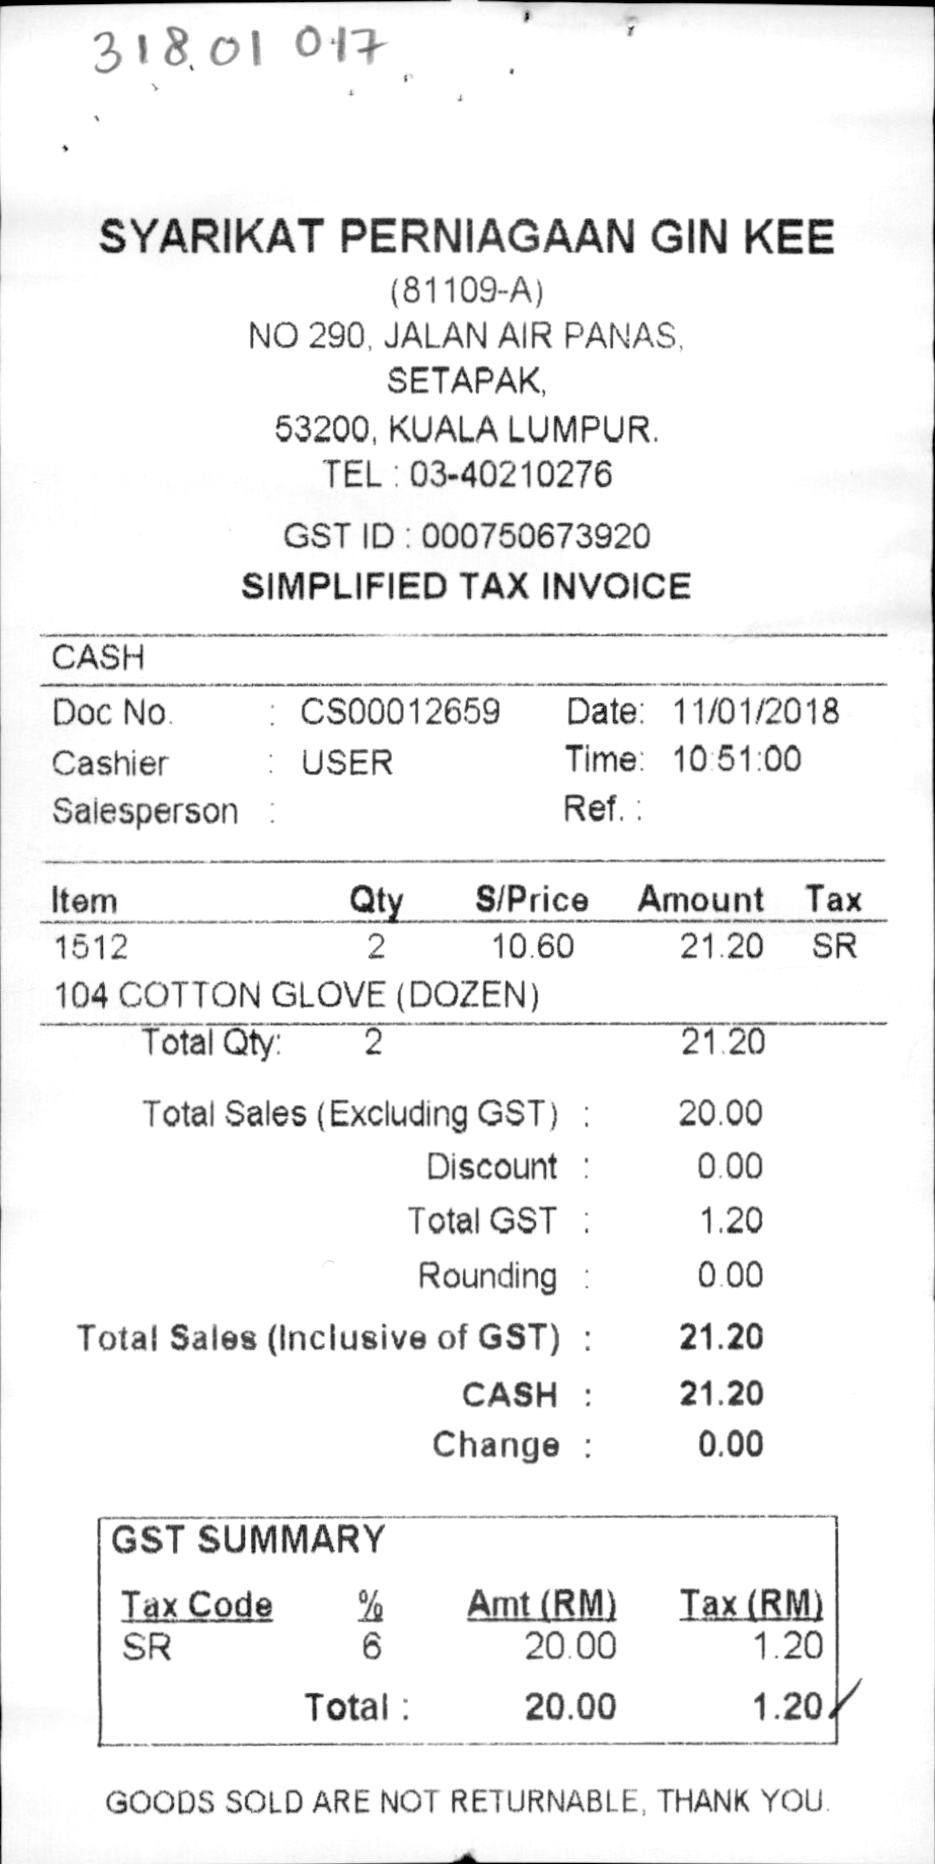
SYARIKAT PERNIAGAAN GIN KEE
(81109-A)
NO 290, JALAN AIR PANAS,
SETAPAK,
53200, KUALA LUMPUR
TEL : 03-40210276
GST ID : 000750673920
SIMPLIFIED TAX INVOICE
CASH
DOC NO
: CS000012659
GOODS SOLD ARE NOT RETURNABLE, THANK YOU.
DATE: 11/01/2018
CASHIER
: USER
1.20
TIME: 10:51:00
SALESPERSON :
REF. :
ITEM
QTY
S/PRICE
AMOUNT
TAX
1512
2
10.60
21.20
SR
104 COTTON GLOVE (DOZEN)
TOTAL QTY:
2
21.20
TOTAL SALES (EXCLUDING GST) :
20.00
DISCOUNT :
0.00
TOTAL GST :
1.20
ROUNDING :
0.00
TOTAL SALES (INCLUSIVE OF GST) :
21.20
CASH :
21.20
CHANGE :
0.00
GST SUMMARY
TAX CODE
%
AMT(RM)
TAX(RM)
SR
6
20.00
1.20
TOTAL :
20.00